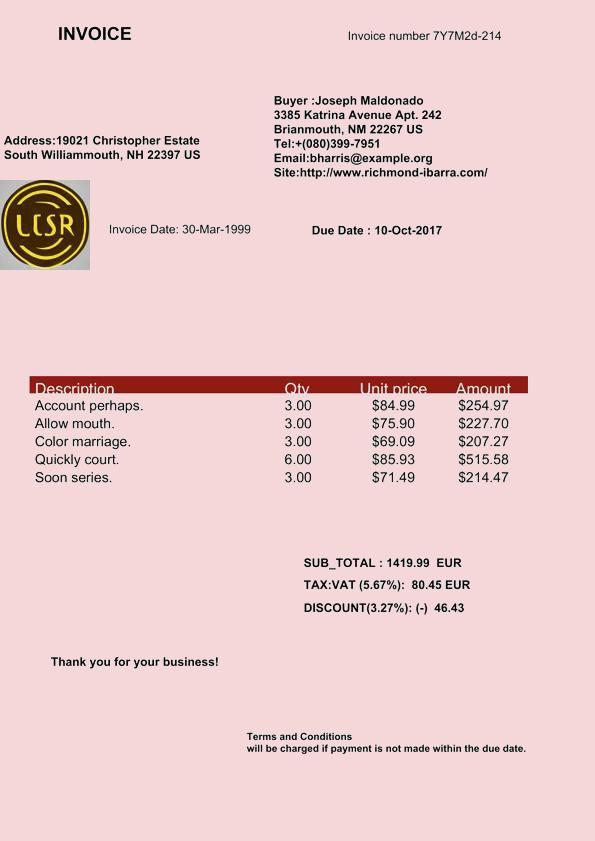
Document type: Invoice